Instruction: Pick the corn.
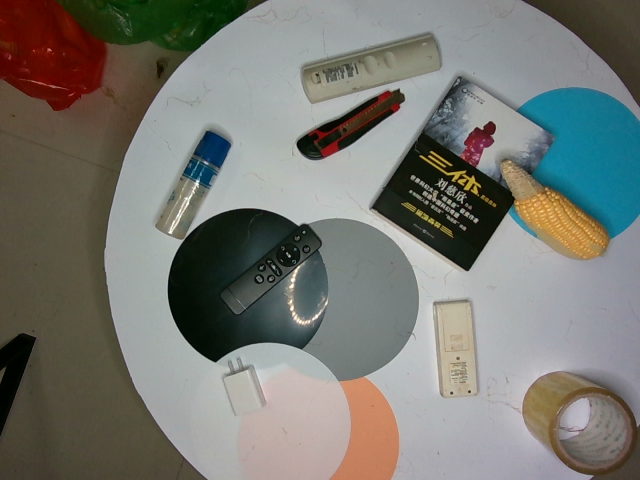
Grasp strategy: vertical